Question: What is the suspected problem?
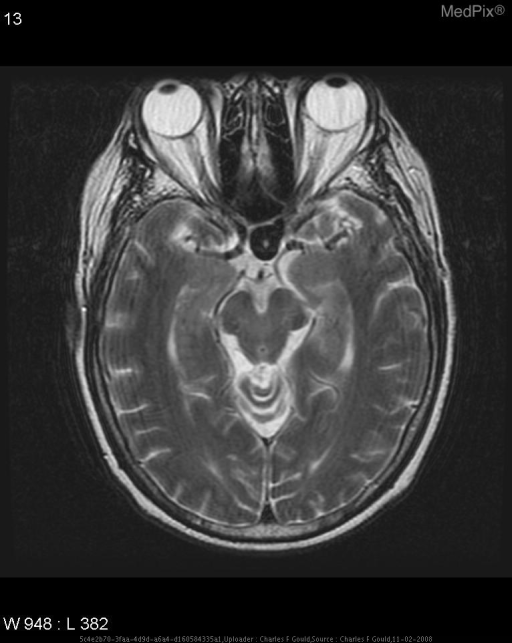
Answer: The findings suggest CT:  There is a berry aneurysm arising from the supraclinoid portion of the left internal carotid artery, measuring 16 mm AP x 13.5 mm CC x12 mm LAT with a 5-mm neck. The aneurysm projects medially and inferiorly from its origin and encroaches on the optic chiasm and pituitary fossa. The pituitary infundibulum may be displaced posteriorly.

MR:  The ventricles are the upper limits of normal in size. There is a mixed but primarily hypointense signal foci in the parasellar region to the left of midline superimposed over the sella.  On T2WI this has a hypointense signal similar to the signal void of the vesicle.  MR (T1W-Gd) shows enhancement.

MRA of the circle of Willis shows a flow void component and a central heterogeneous hyperintense signal component.. There is a hypointense signal similar to the signal void of the vesicle.. The patient might have a history of 68 y.o. woman with 6 months of daily frontal headaches..